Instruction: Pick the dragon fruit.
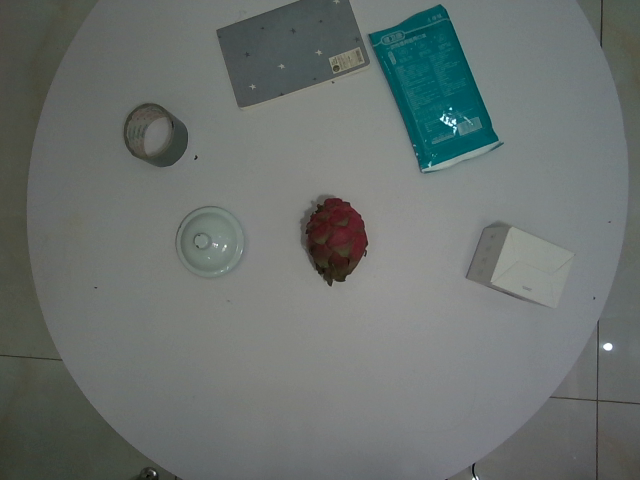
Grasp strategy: vertical